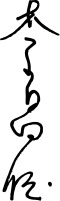
Signature of: henry lee